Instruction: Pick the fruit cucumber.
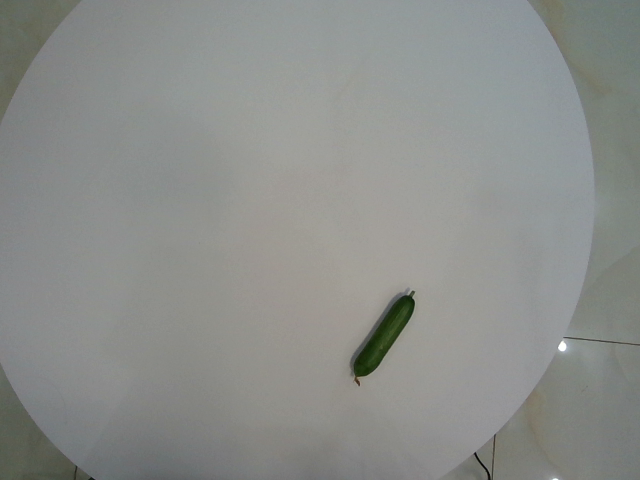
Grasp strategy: vertical